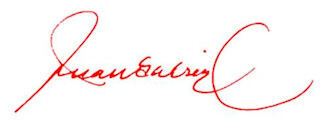
Signature of: juan gabriel